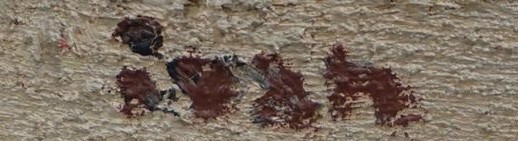
Signature of: ivan sedliský